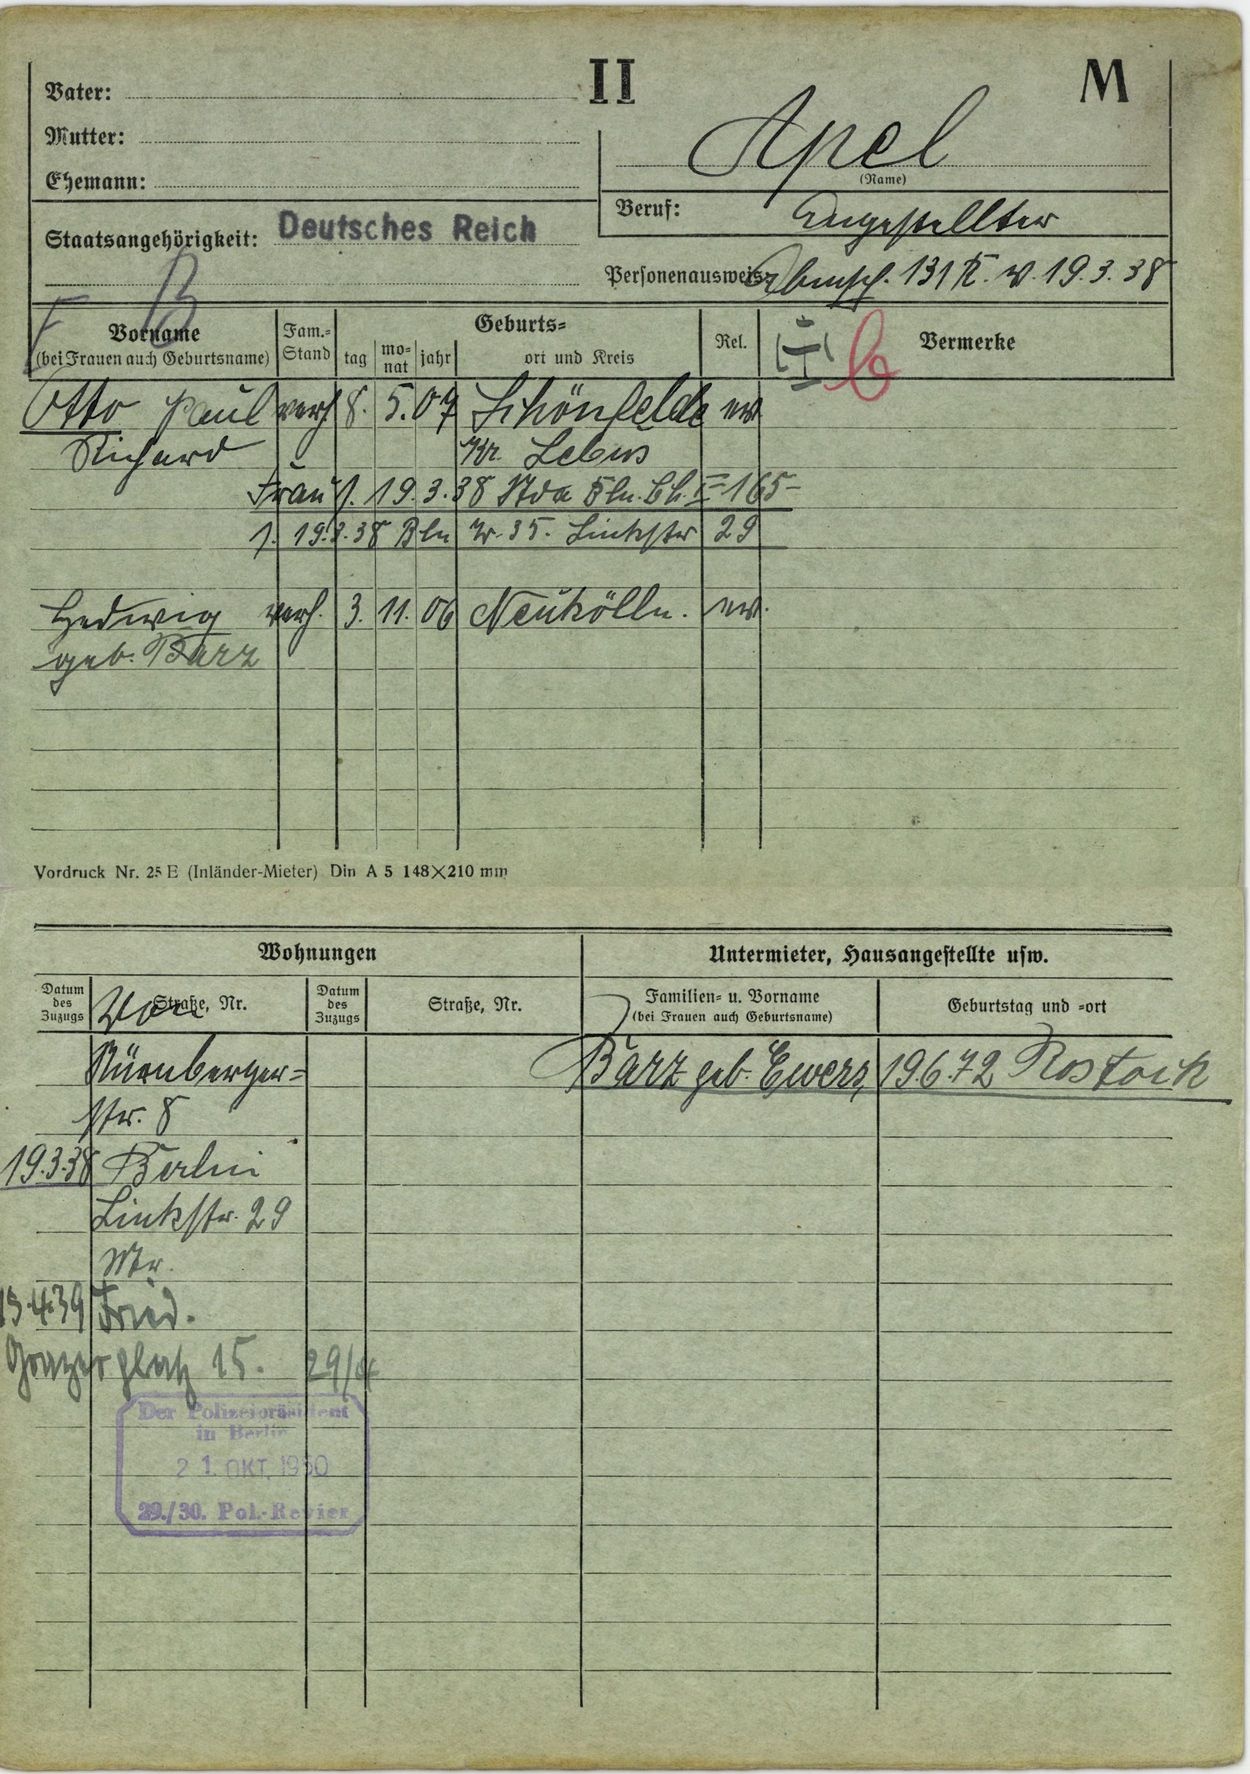
Apel